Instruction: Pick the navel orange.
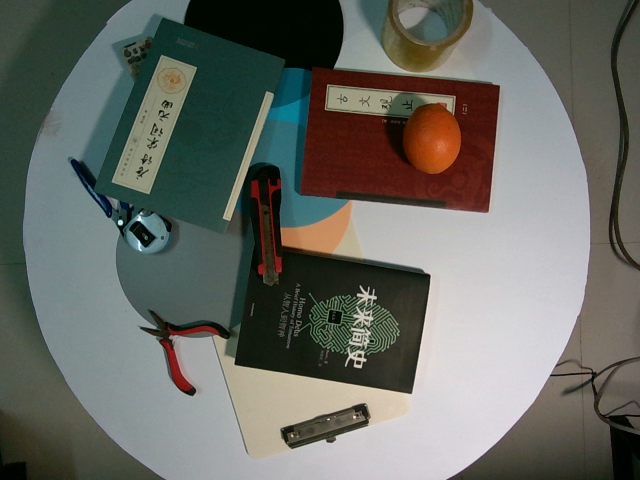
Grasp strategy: vertical